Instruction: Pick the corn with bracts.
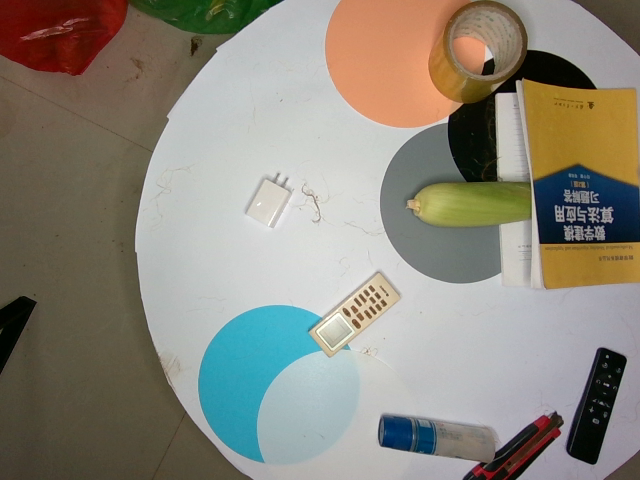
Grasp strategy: vertical